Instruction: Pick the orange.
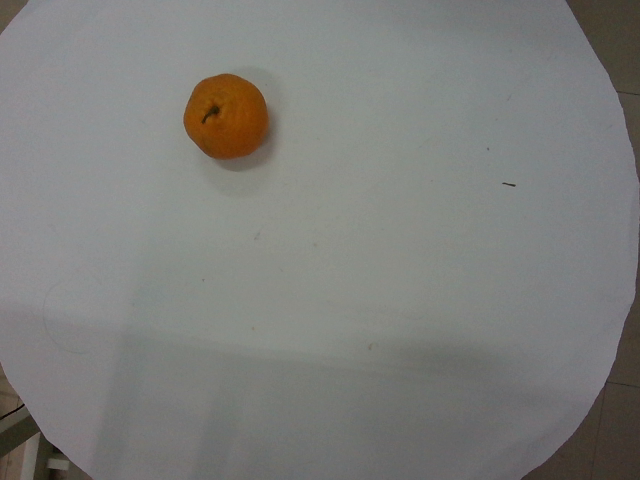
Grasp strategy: vertical